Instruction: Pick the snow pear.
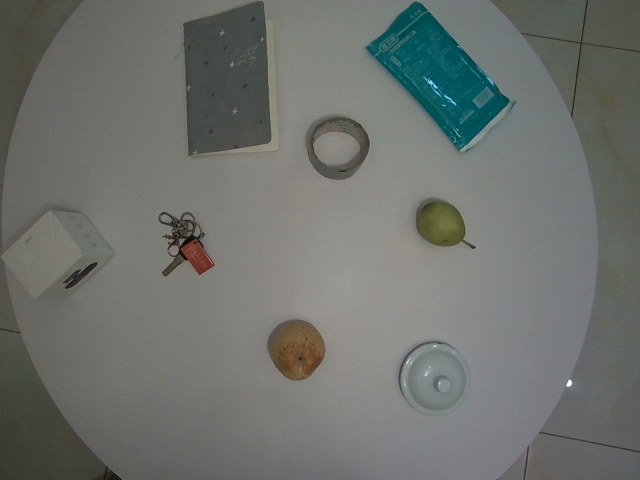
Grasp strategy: vertical